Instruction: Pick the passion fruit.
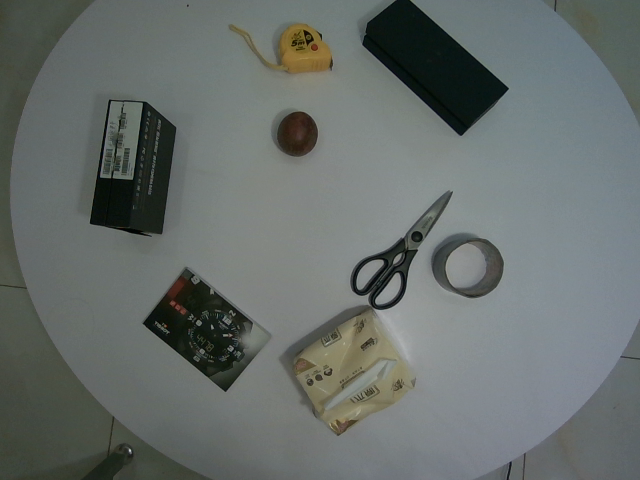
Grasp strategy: vertical